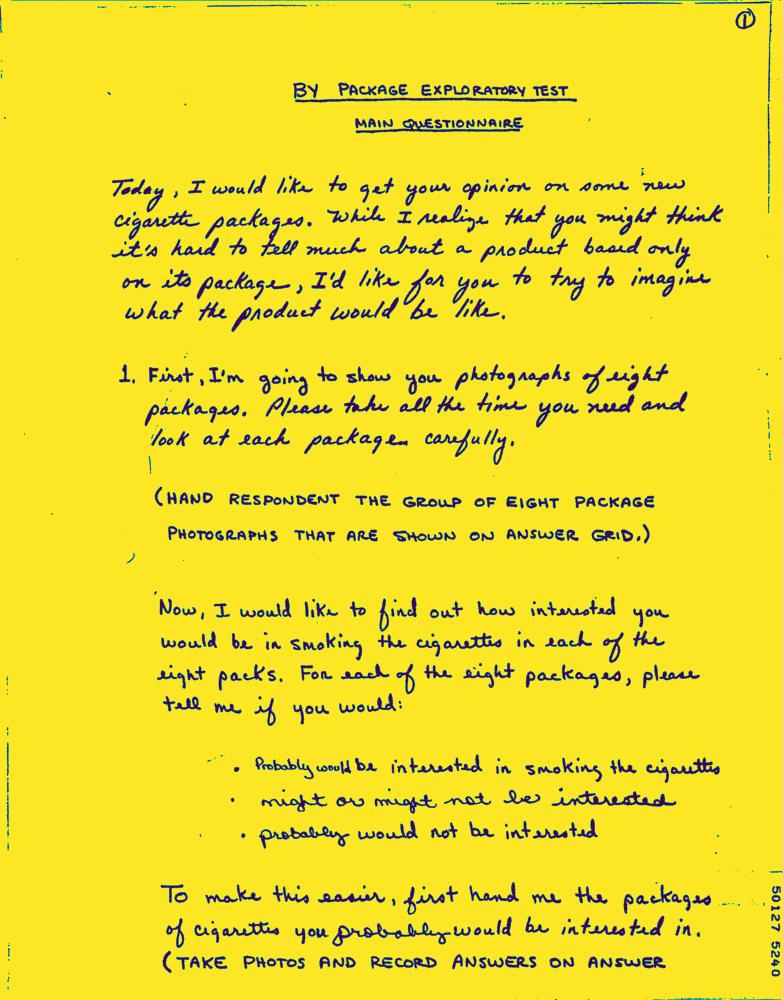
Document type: Hand-Written